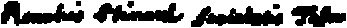
Signature of: rené menard